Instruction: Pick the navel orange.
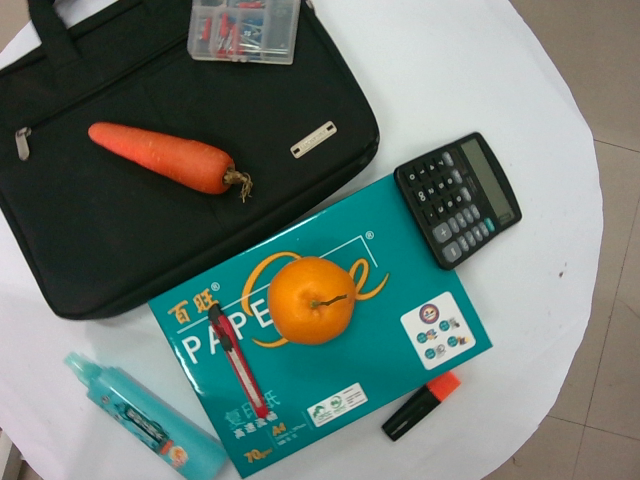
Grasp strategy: vertical